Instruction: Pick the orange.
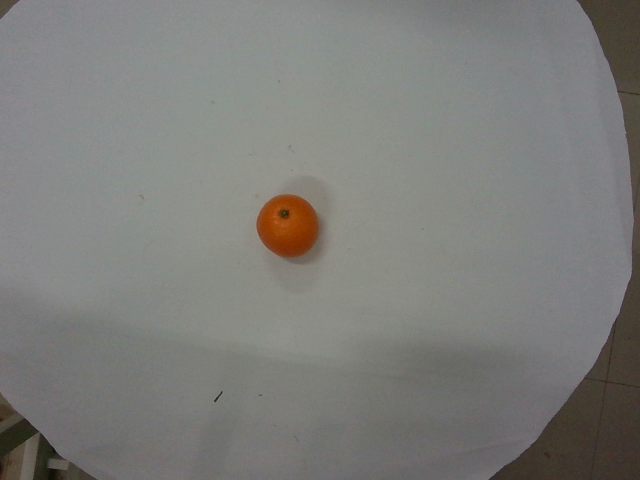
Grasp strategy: vertical